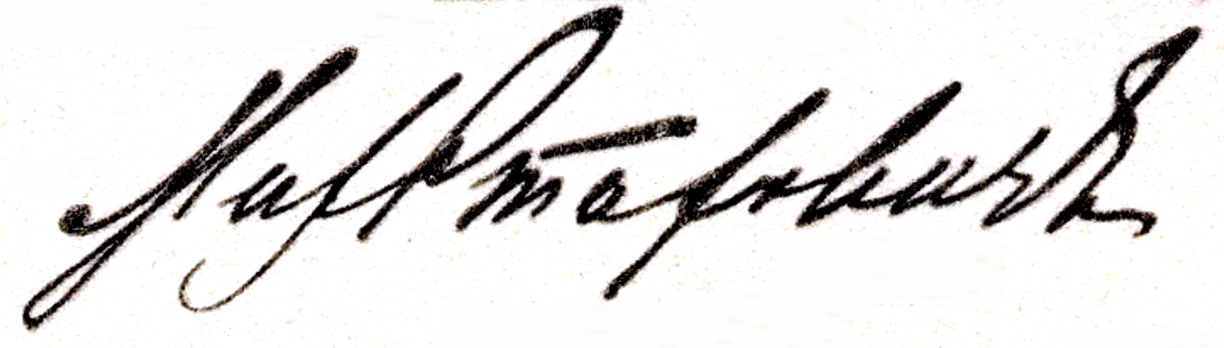
Signature of: mikhail stakhovich